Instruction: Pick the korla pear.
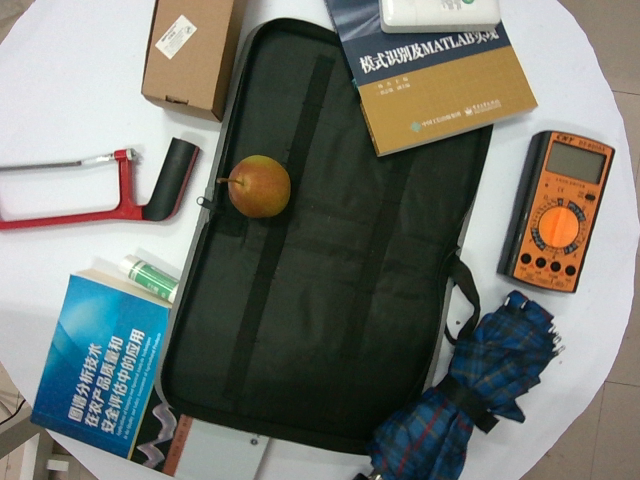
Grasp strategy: vertical